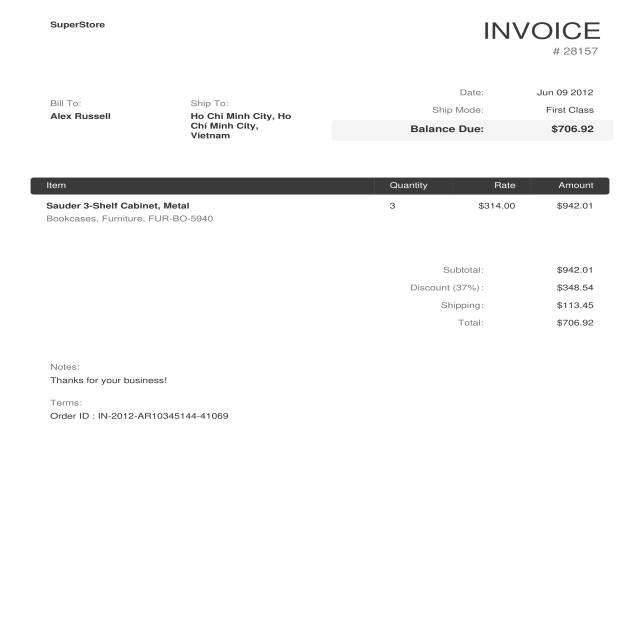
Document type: Invoice